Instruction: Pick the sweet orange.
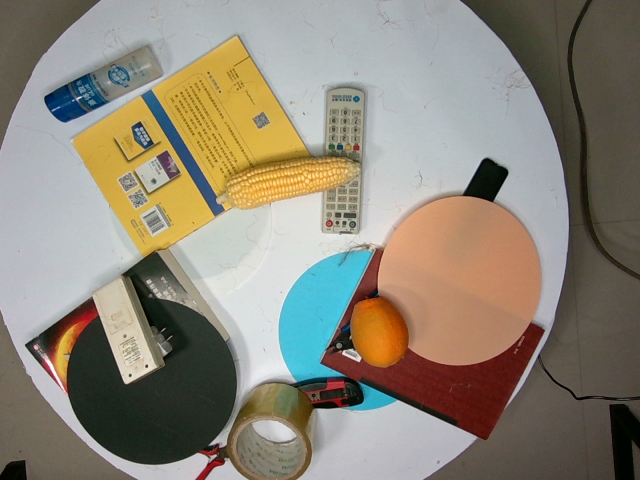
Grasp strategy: vertical